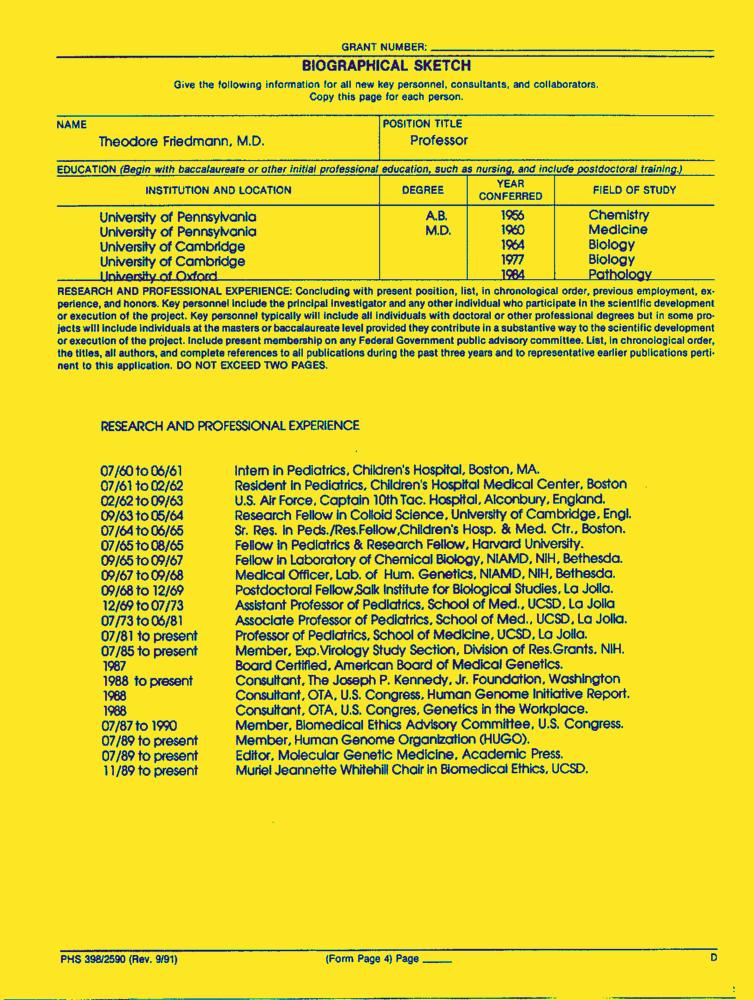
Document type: Resume-Doc